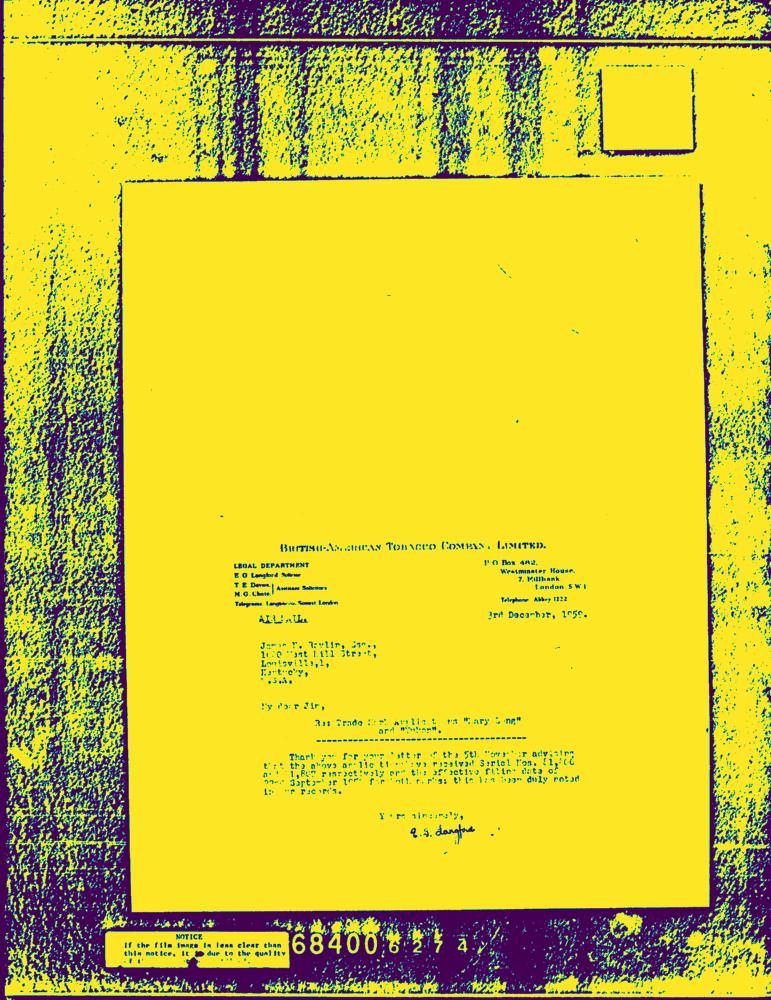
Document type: Letter-Doc